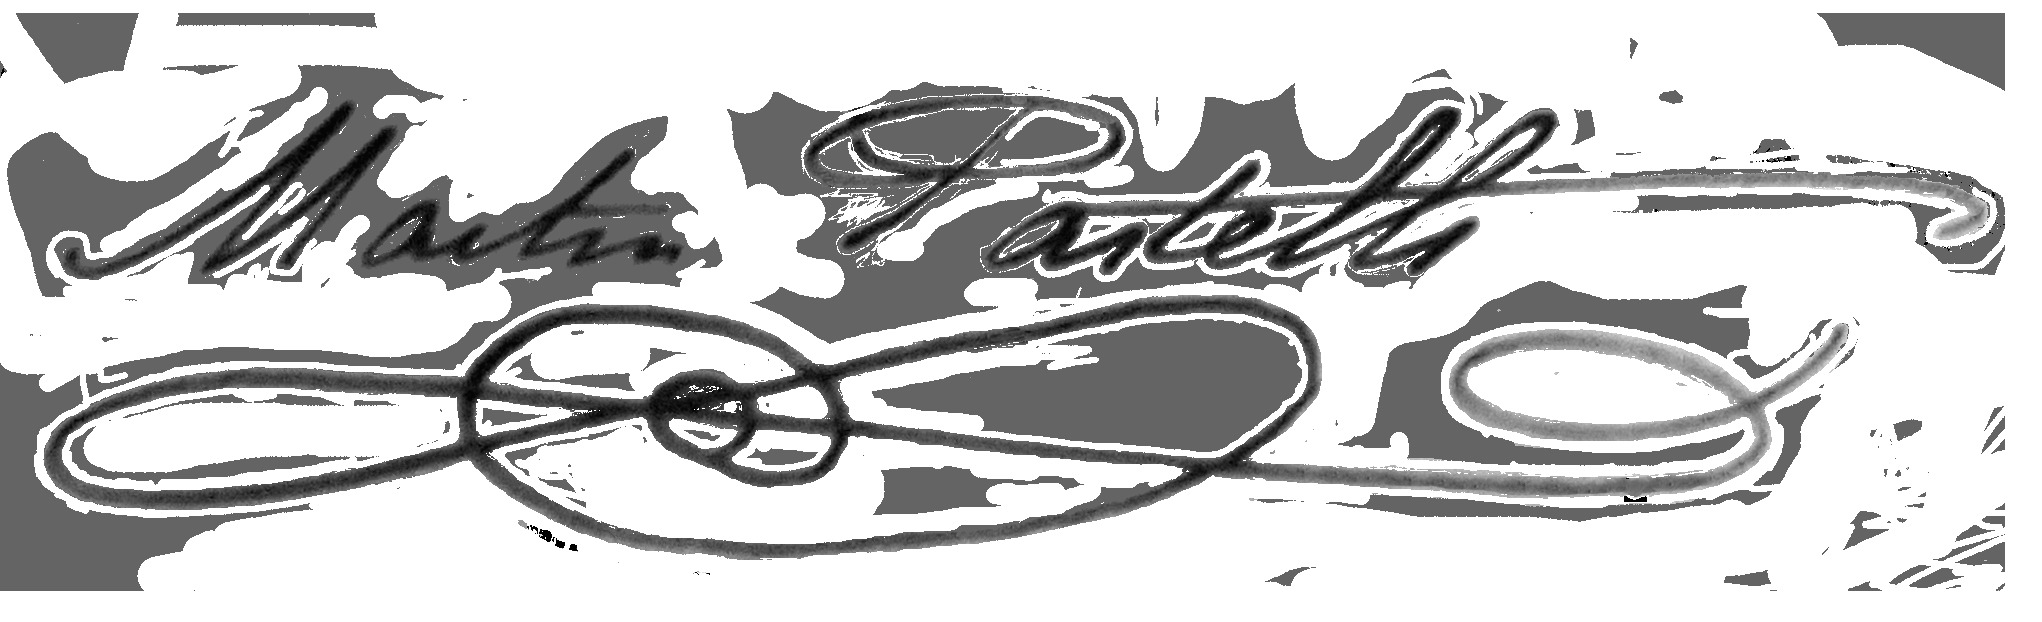
Signature of: martín pastells y papell